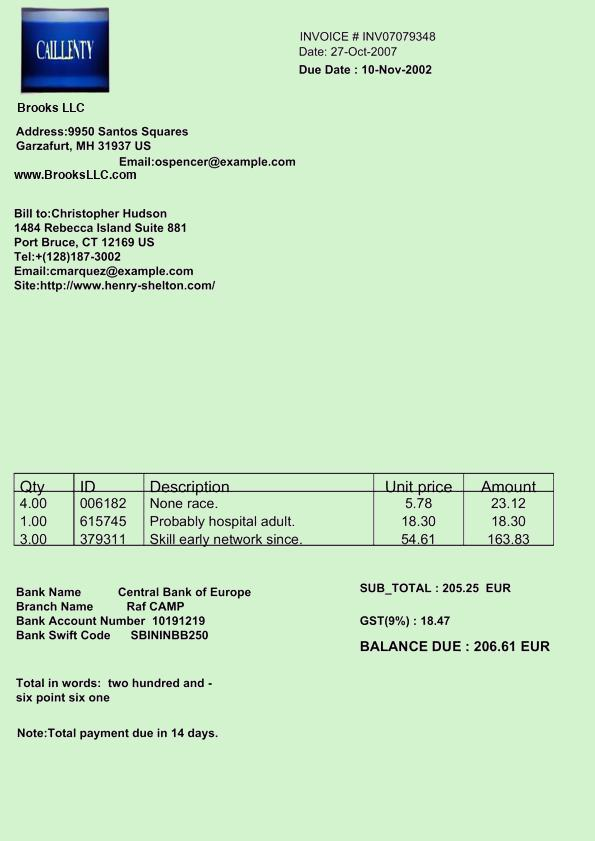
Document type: Invoice